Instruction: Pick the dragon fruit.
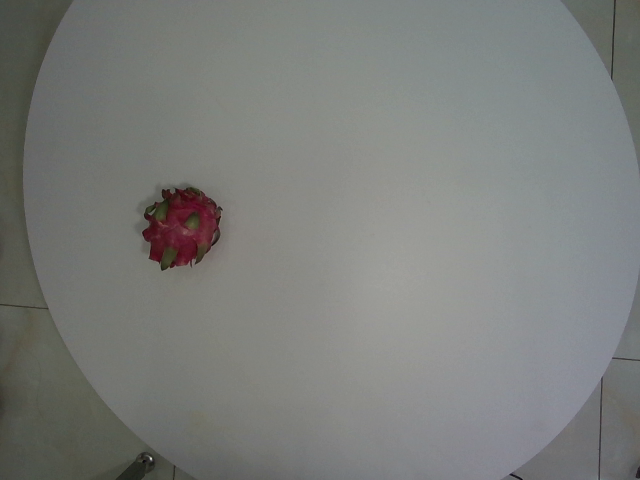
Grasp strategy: vertical